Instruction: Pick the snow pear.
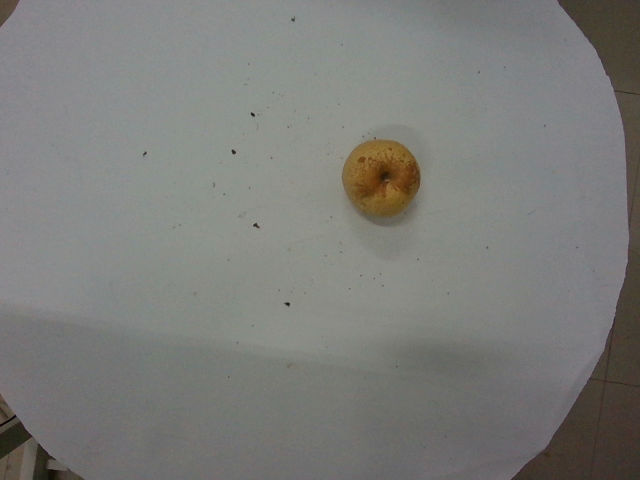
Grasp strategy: vertical